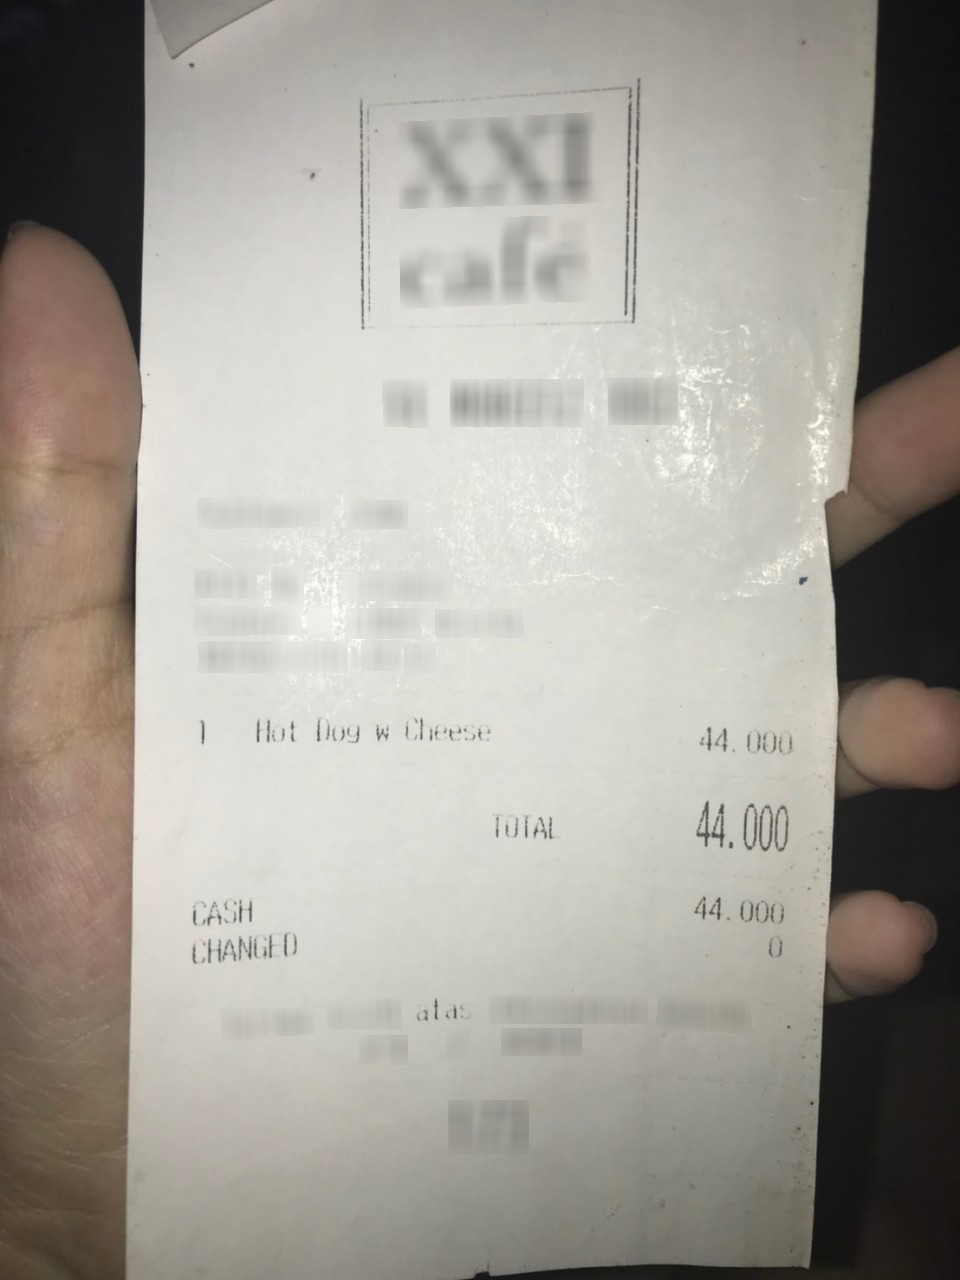
Number of items: 3
Total: 44.000
OCR text regions:
text: Hot
text: Dog
text: W
text: Cheese
text: 1
text: 44.000
text: TOTAL
text: 44.000
text: CASH
text: 44.000
text: CHANGED
text: 0